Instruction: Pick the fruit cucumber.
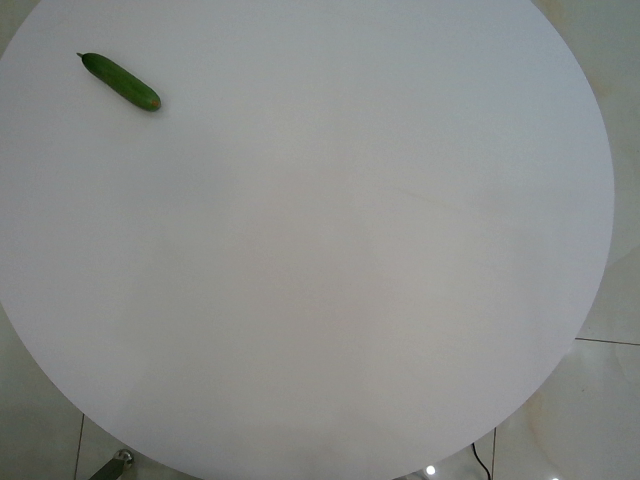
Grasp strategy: vertical